Question: What do the imaging results show?
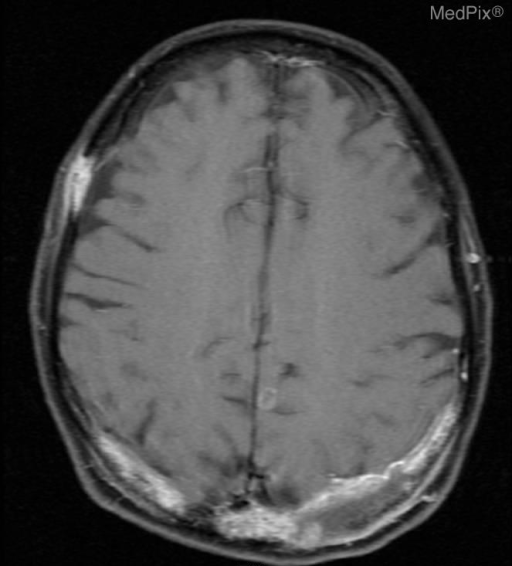
Answer: The imaging shows Multiple liver lesions replacing approximately 80% of liver volume. Multiple lesions of brain parenchyma in bilateral parietooccipital regions with diffuse enhancement of overlying skull and dura. Brain MRI T1 Post Gad with fat suppression demonstrating the same area of interest as the FLAIR image.